Question: Talk about the condition:
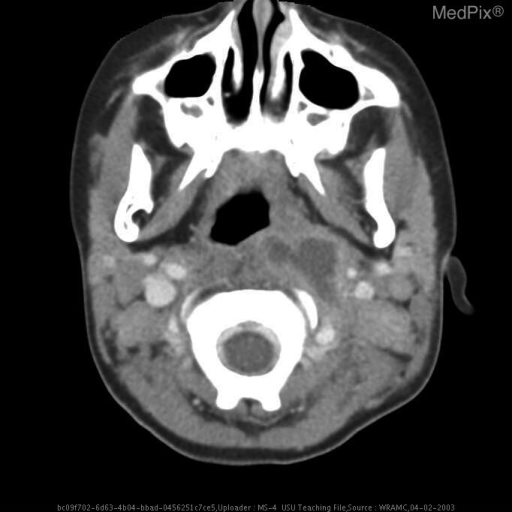
Answer: The disease is discussed as: Retropharyngeal abscess (RPA) is a disease most commonly seen in children.  It is typically associated with viral upper respiratory infections, pharyngitis, and otitis media.  These conditions commonly result in adenopathy and RPA is theorized to stem from suppuration of the retropharyngeal lymph nodes.  The most common organisms grown from these abscesses are Group A Beta-hemolytic streptococci, Staphylococcus aureus, and Hemophilus influenza.  RPA is seen in adults but is often associated with an underlying illness, oral trauma, or dental work.  The diagnosis of RPA is based on clinical as well as radiological findings.  The presence of soft tissue swelling in the retropharyngeal space on a lateral X-ray (>7 mm @ C2 and >22 mm @ C6) combined with clinical symptoms of pharyngitis, throat erythema, edema is highly suggestive of RPA.  Likewise, any abnormal fluid collection in the retropharyngeal space seen on CT combined with physical symptoms is likely RPA.  The primary danger of RPA is the spreading of the infection into the area of the carotid sheaths or into a potential space found between the alar and prevertebral fascia which extends into the mediastinum.  Treatment typically includes surgical incision and drainage coupled with broad spectrum antibiotic coverage.